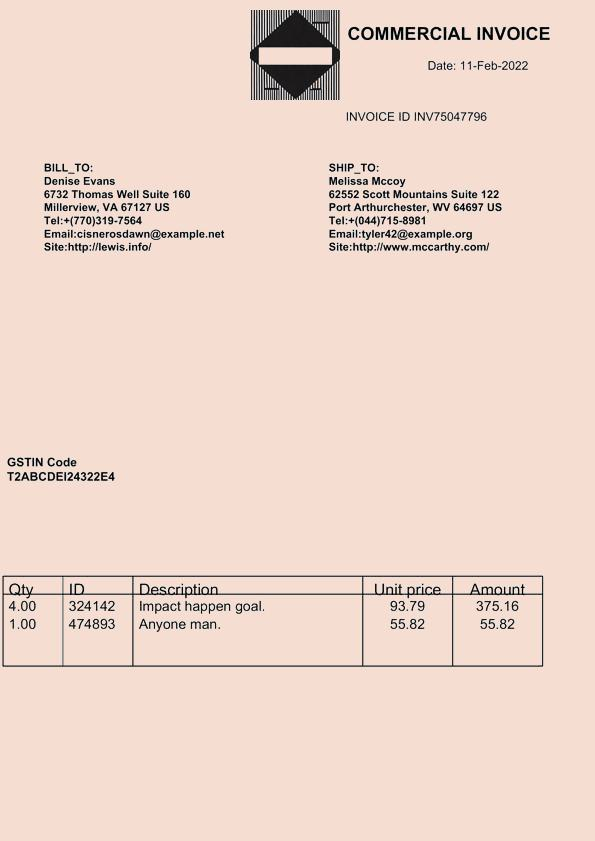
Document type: Invoice